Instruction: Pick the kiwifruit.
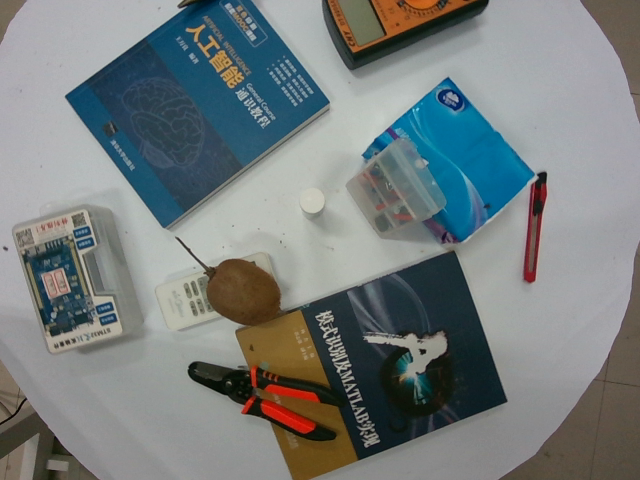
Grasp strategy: vertical